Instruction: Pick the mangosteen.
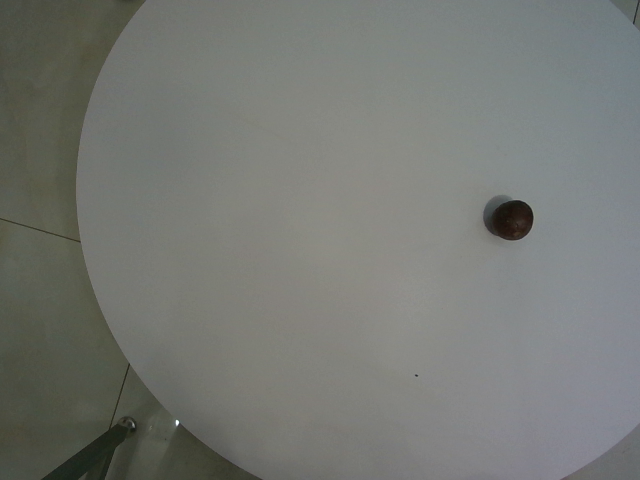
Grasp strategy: vertical